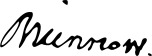
Signature of: philipp von brunnow